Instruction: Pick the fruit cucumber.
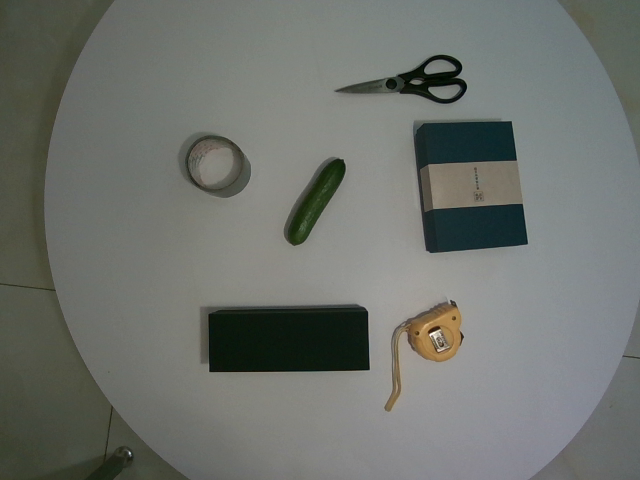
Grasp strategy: vertical